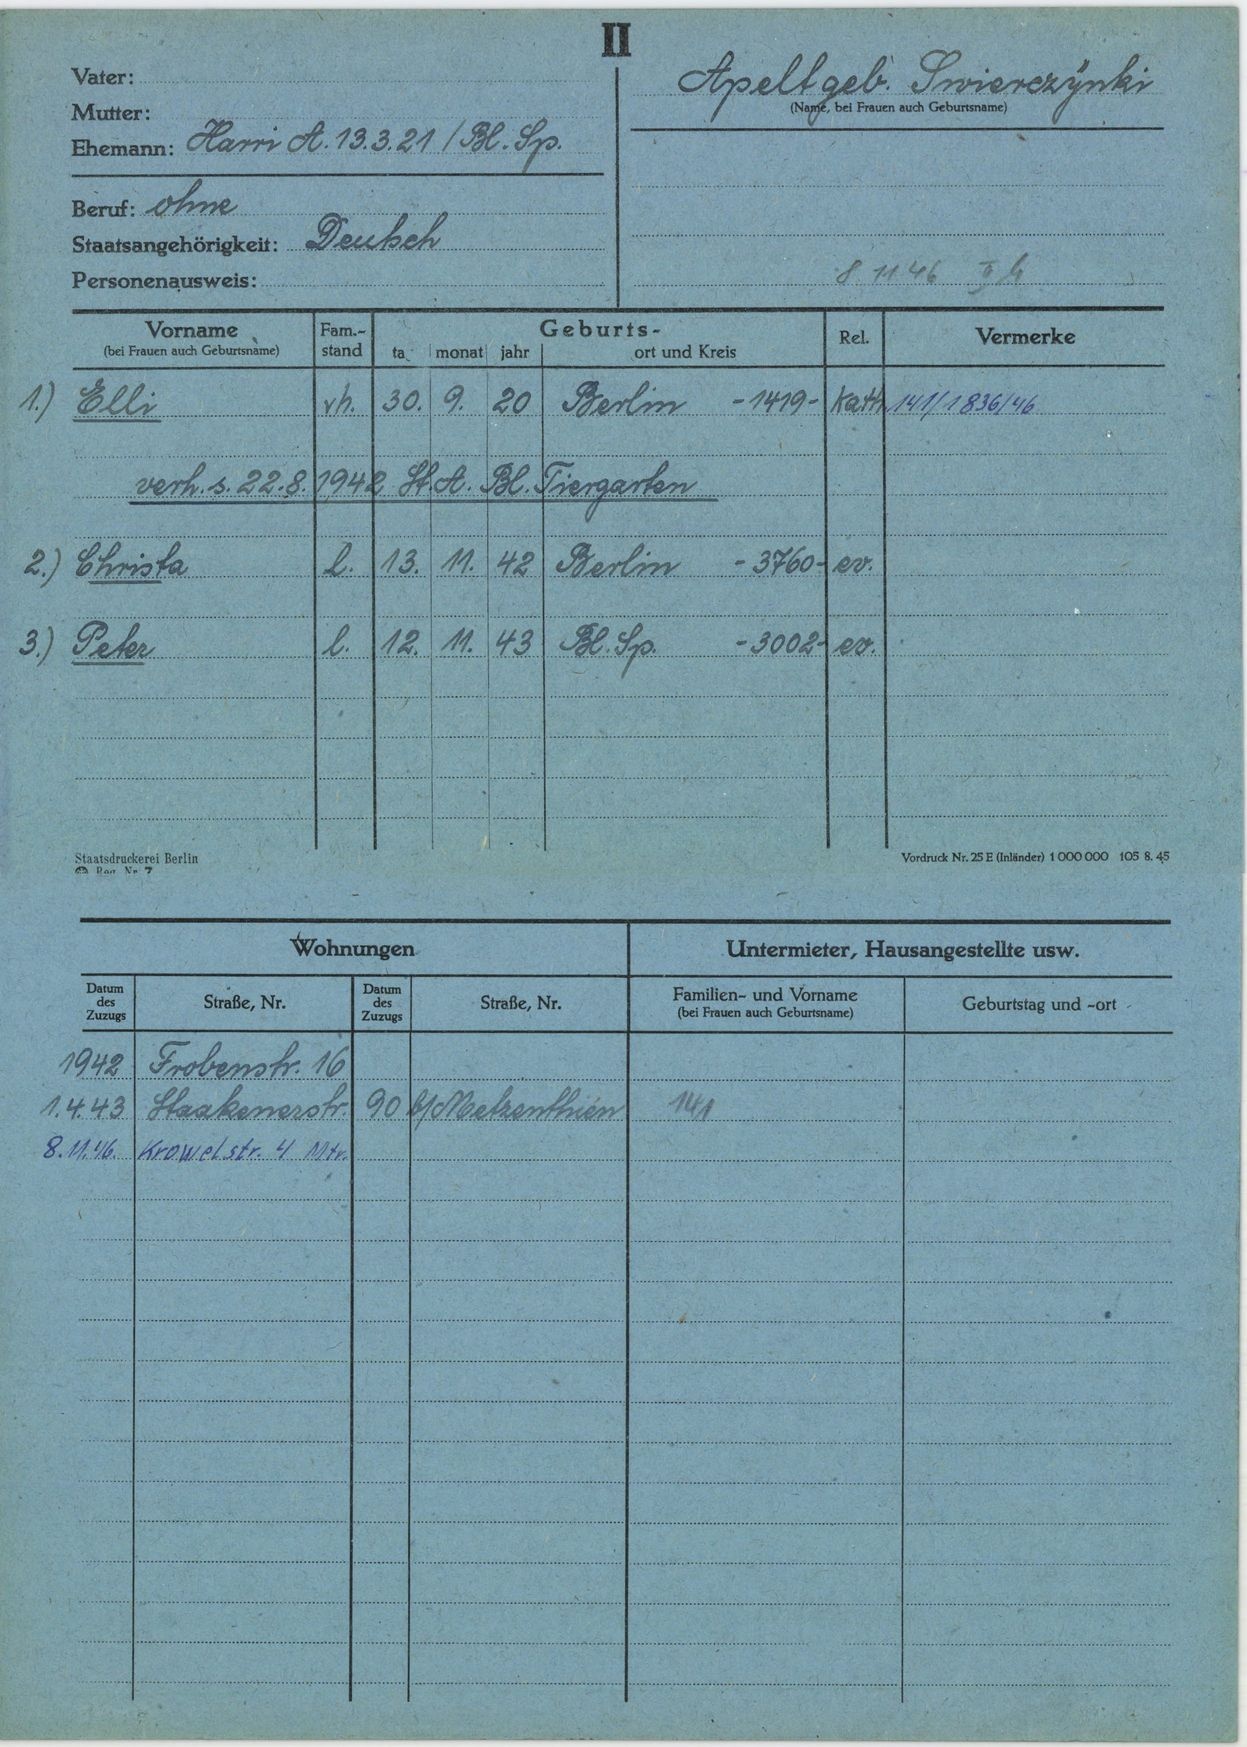
Apelt geb. Swierczynski